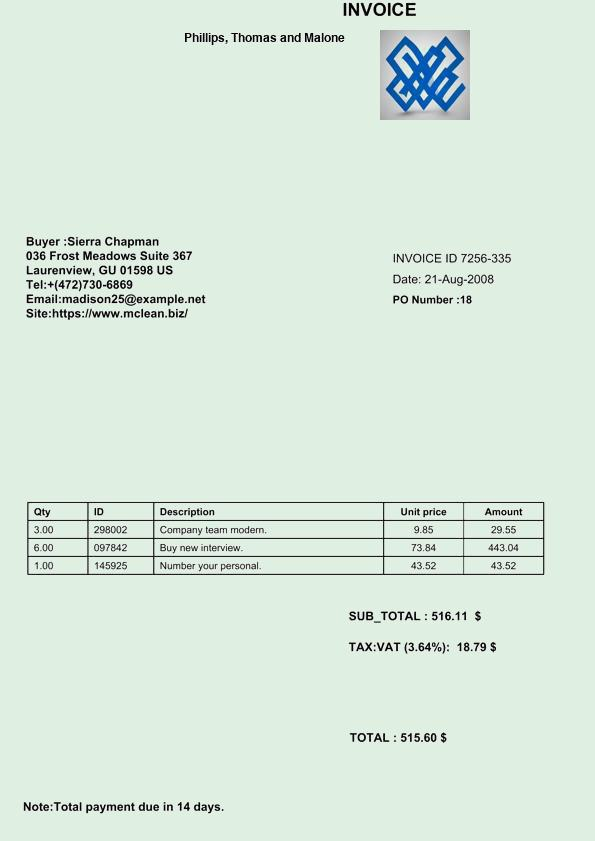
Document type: Invoice